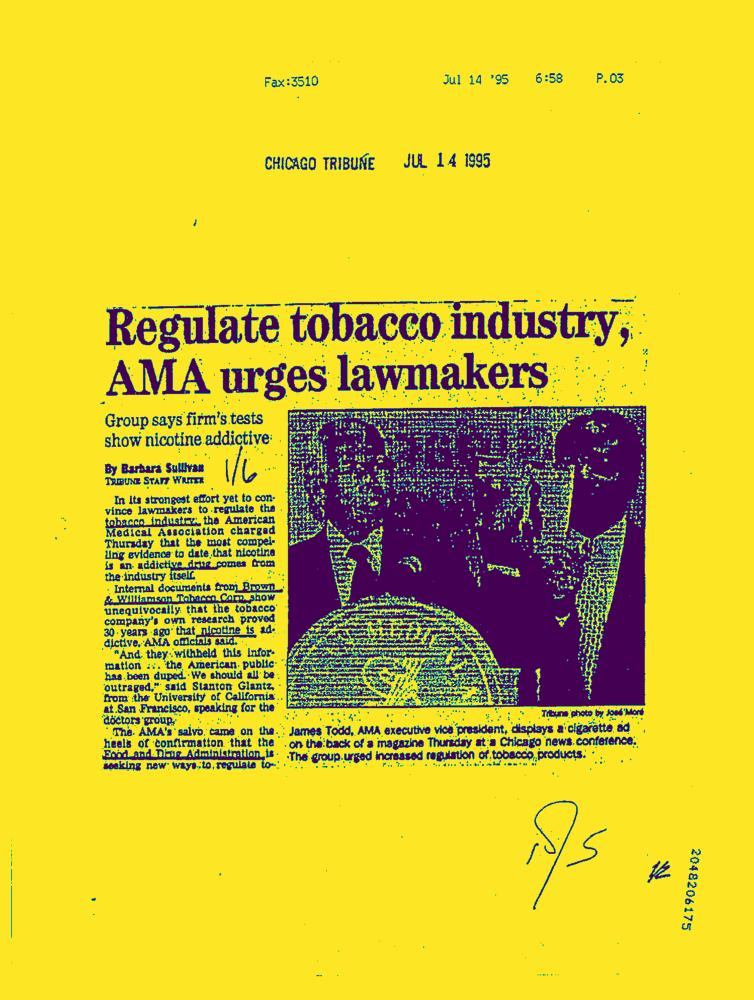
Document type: News-Article